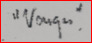
Signature of: antonio gan vargas